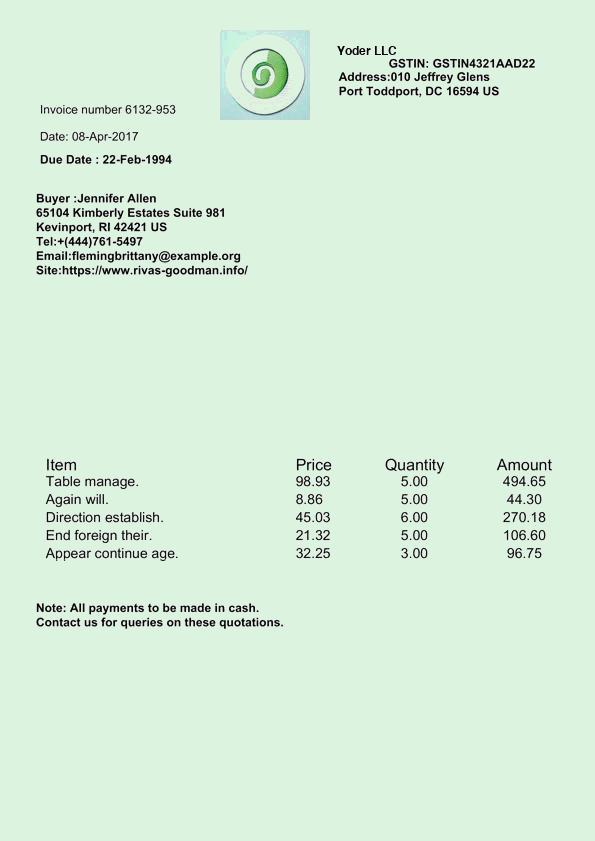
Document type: Invoice